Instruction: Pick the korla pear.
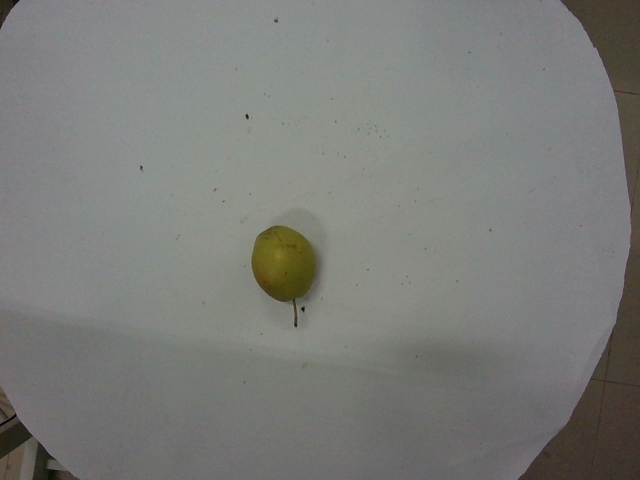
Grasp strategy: vertical